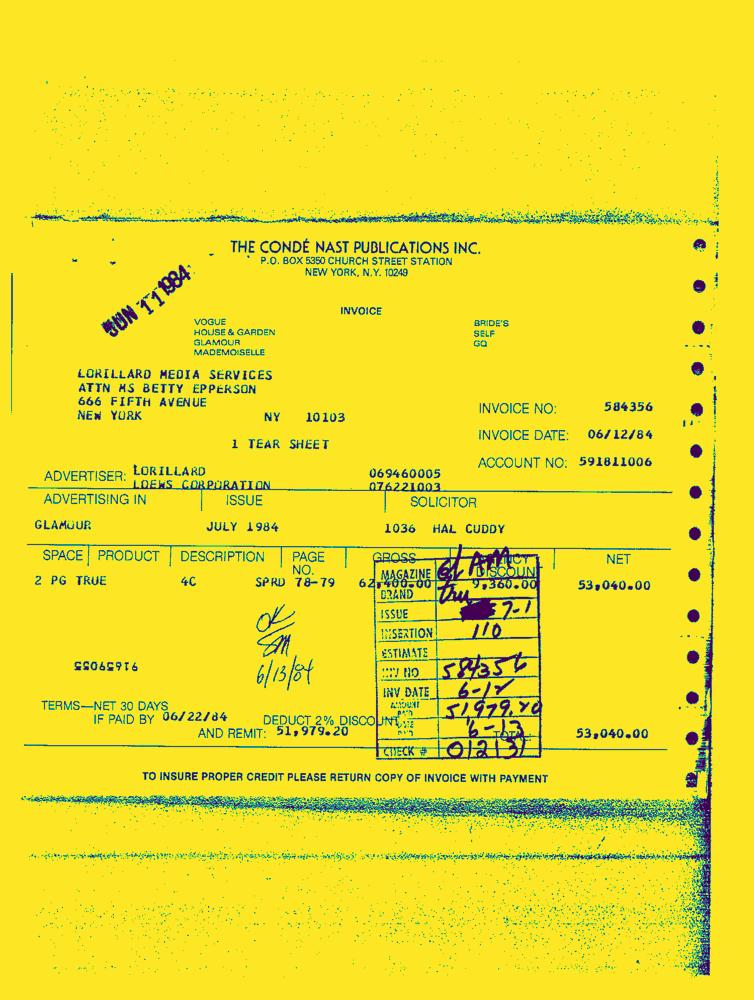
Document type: Invoice-Doc